Question: What are the imaging findings?
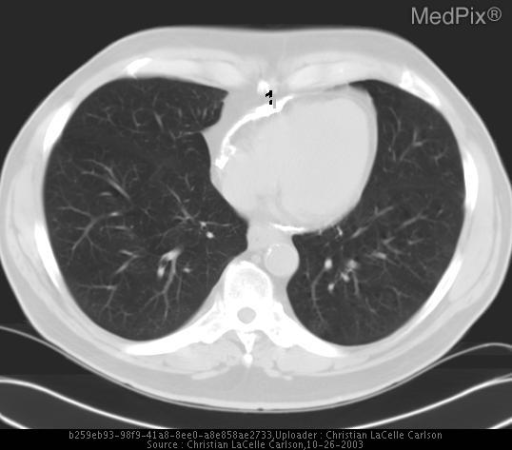
Answer: The imaging shows PA and lateral chest x-rays demonstrate normal heart size with anterior and inferior pericardial calcifications and question of mild pulmonary venous engorgement.  On non-contrast CT scan, the calcifications are described as eggshell-type calcifications which do not significantly involve the AV grooves.  There is no pericardial effusion, evidence of right heart enlargement or failure, or vena cava and hepatic vein distention.  Accessory splenules, old fractures of the spine and inferior sternum at the level of the pericardial calcifications are also seen.  Echocardiography revealed mild dilatation of the inferior vena cava.  Doppler of the mitral valve was suggestive of abnormal respiratory variation which can be seen in constrictive physiology. Non-contrast CT scan of the chest reveals thick egg-shell-type pericardial calcification along the anterior and inferior pericardium.  There are no pericardial or pleural effusions, evidence of right heart enlargement or failure, or distended vena cava..